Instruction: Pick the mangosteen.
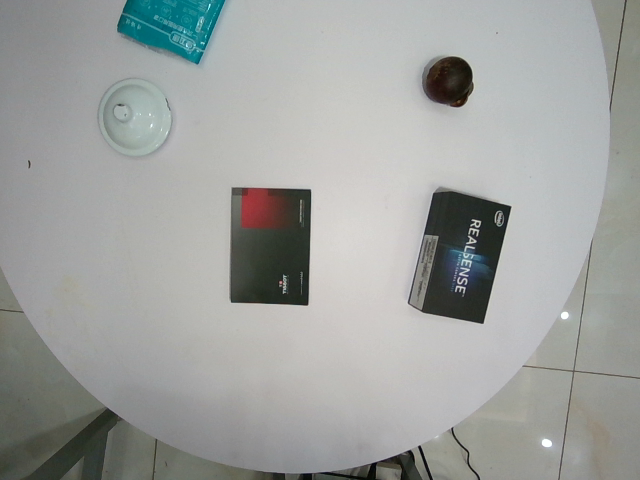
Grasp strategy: vertical